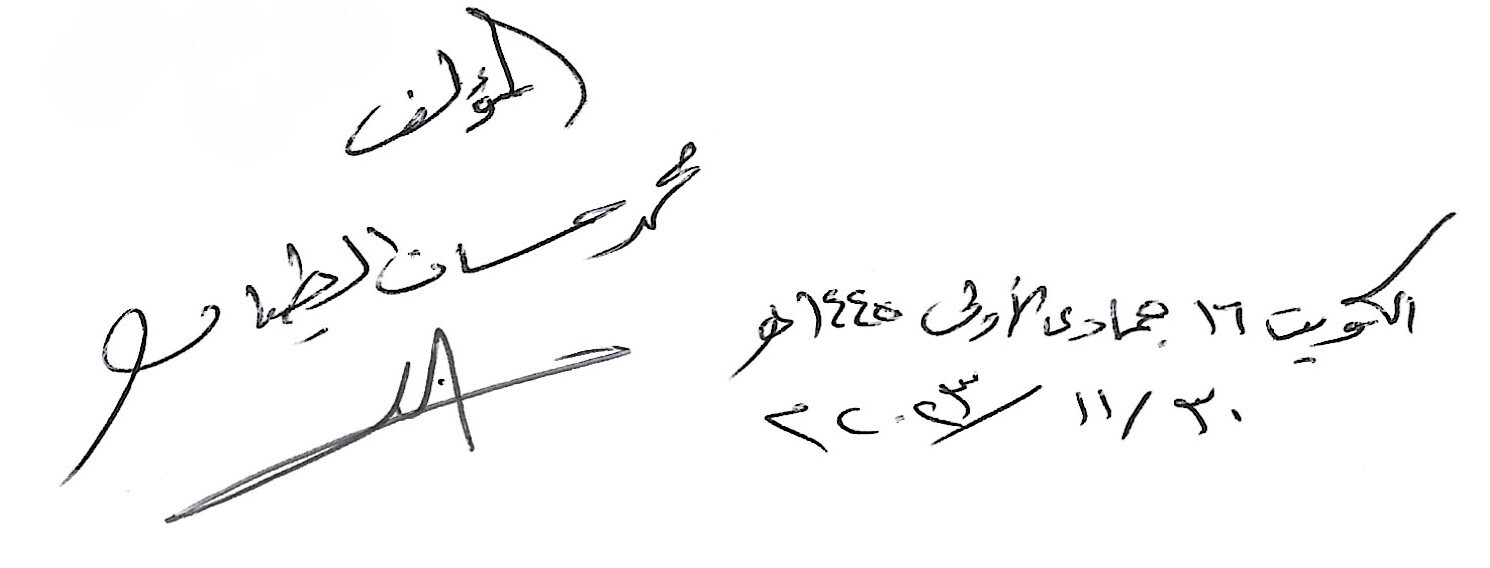
Signature of: muḥammad ḥassān ṭayyān